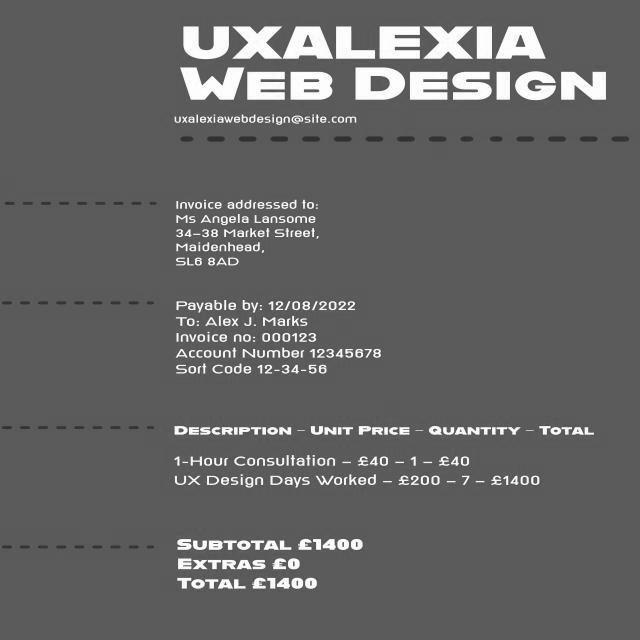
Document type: Invoice